Extract the amount written in words, the amount in digits, the name of the payee, the date on the cheque, and the bank's name from the image.
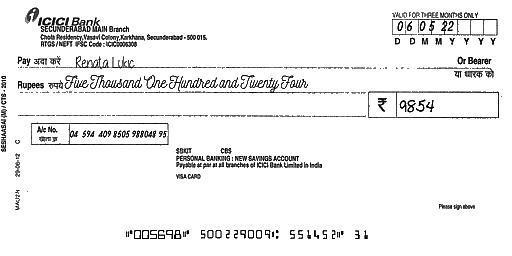
amt_in_words: Five Thousand One Hundred and Twenty Four
amt_in_figures: 9854
payee_name: Renata Lukic
bank_name: ICICI Bank
cheque_date: 06/05/22